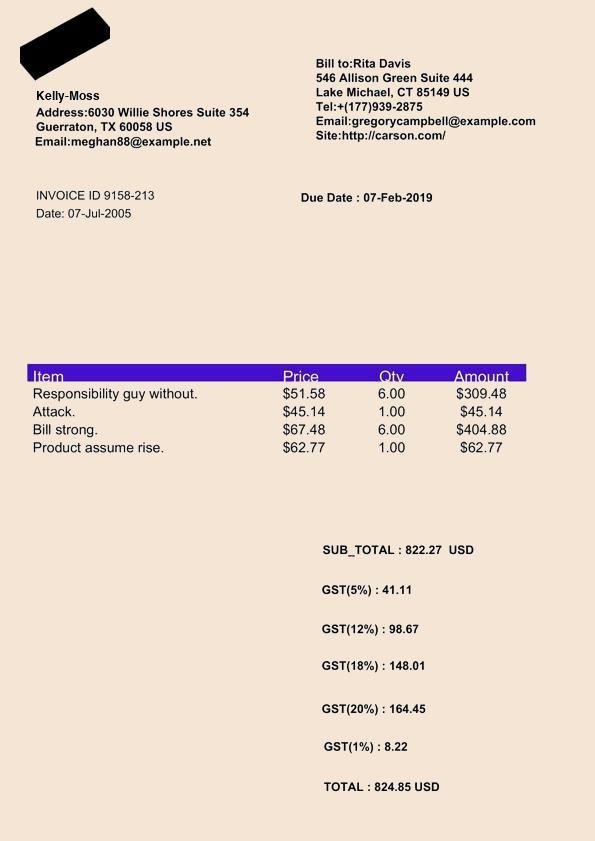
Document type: Invoice